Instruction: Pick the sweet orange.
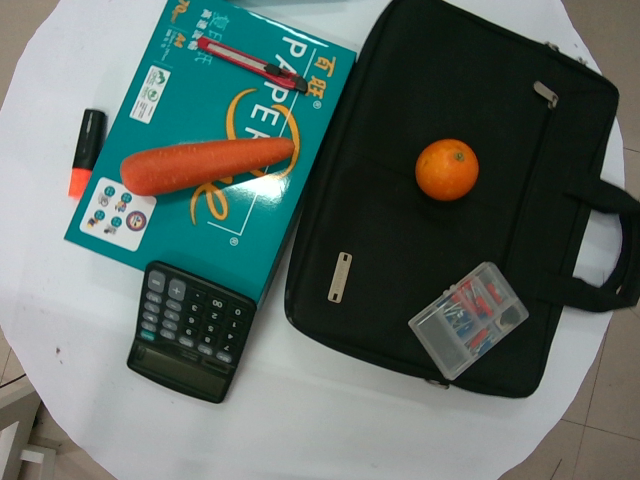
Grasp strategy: vertical